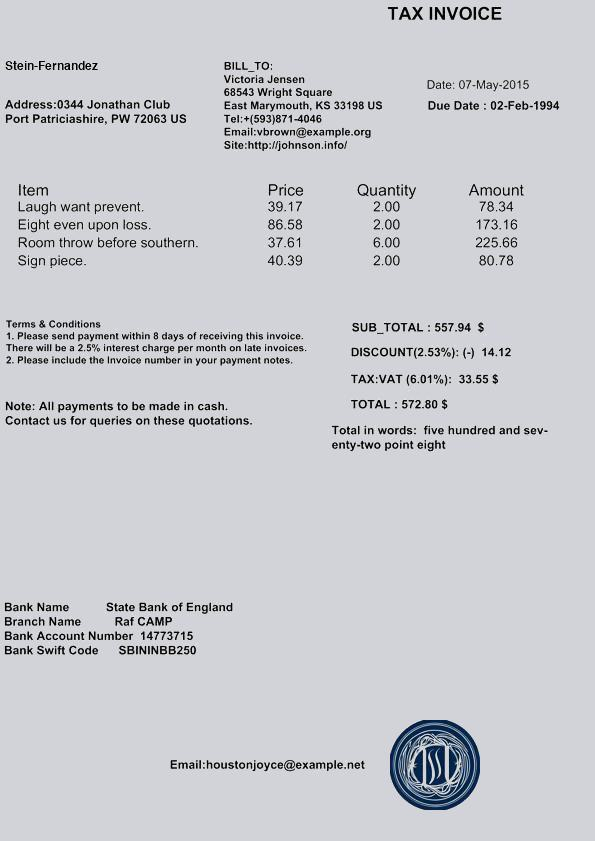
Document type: Invoice